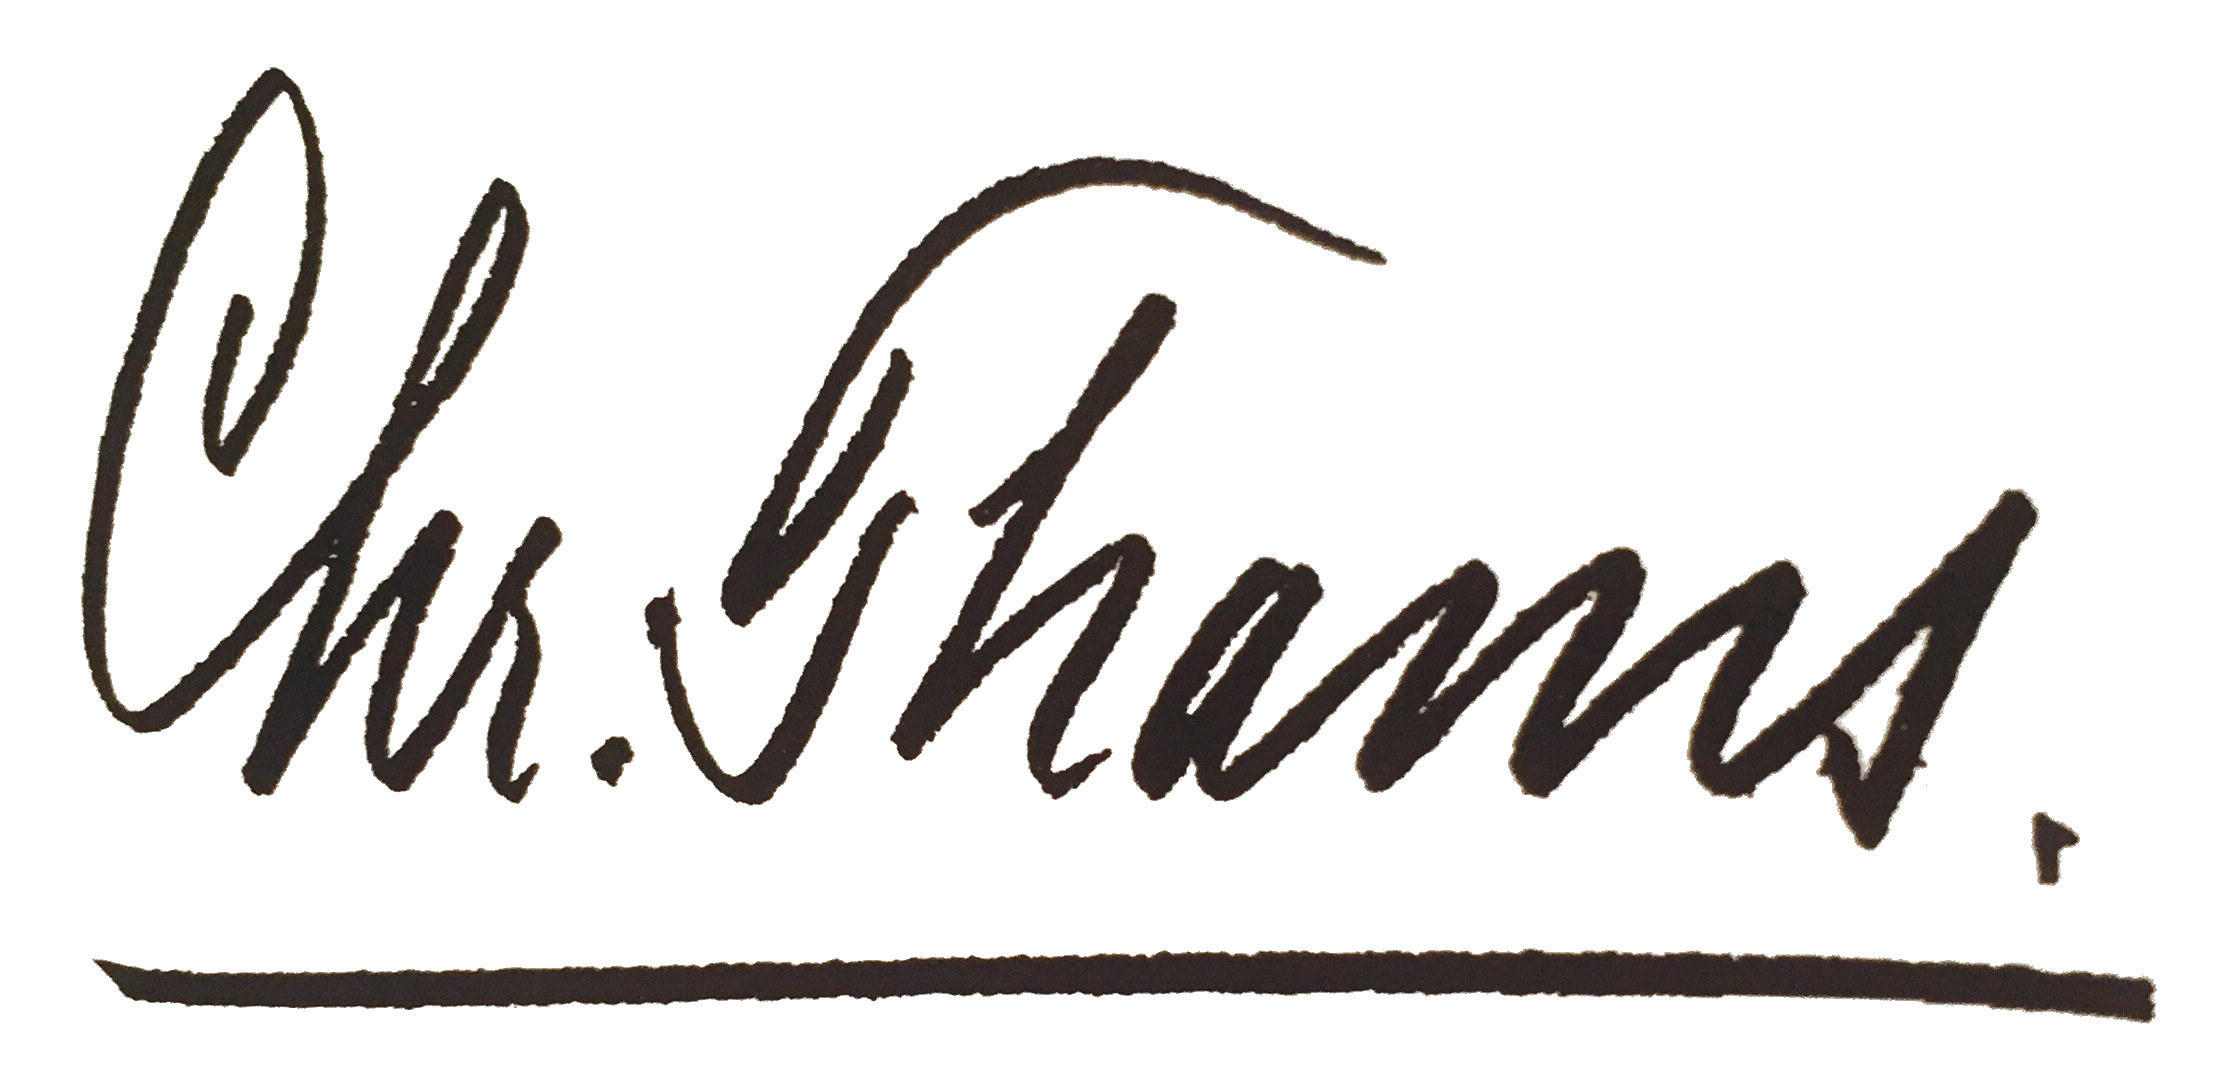
Signature of: christian thams